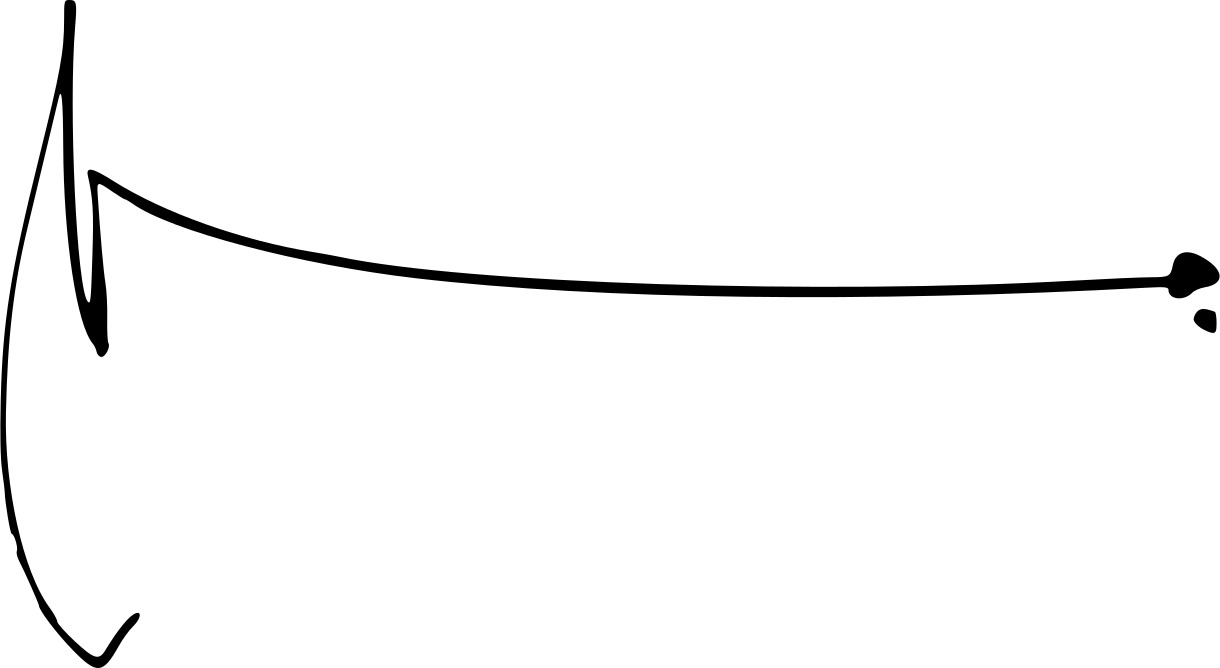
Signature of: ismail sabri yaakob